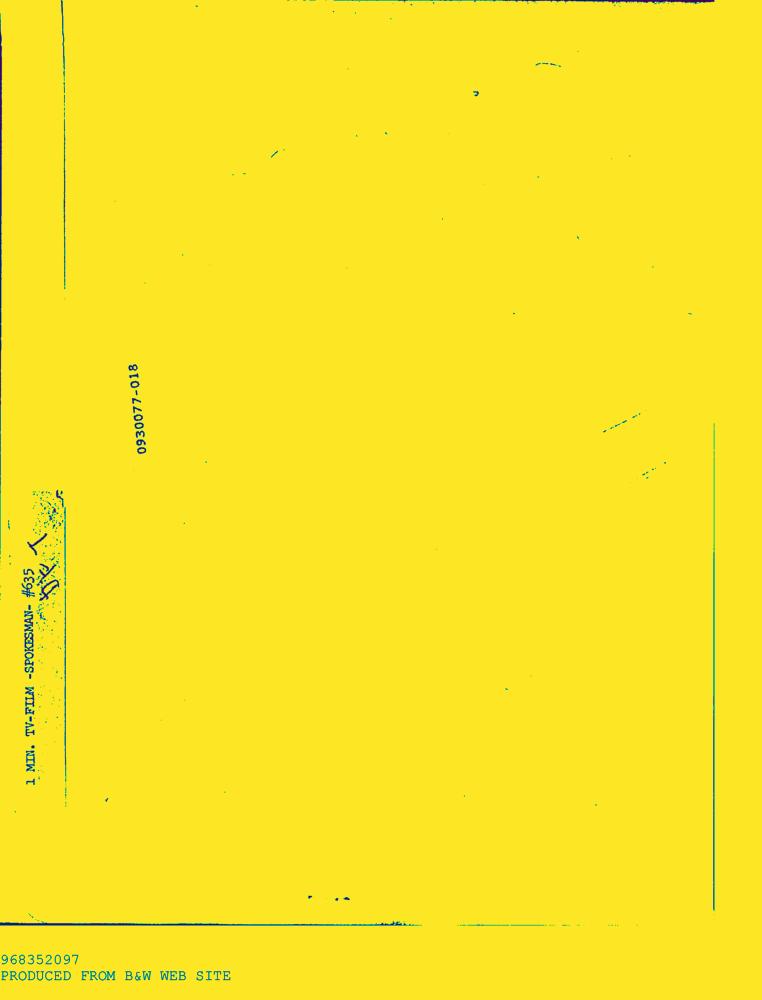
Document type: AD